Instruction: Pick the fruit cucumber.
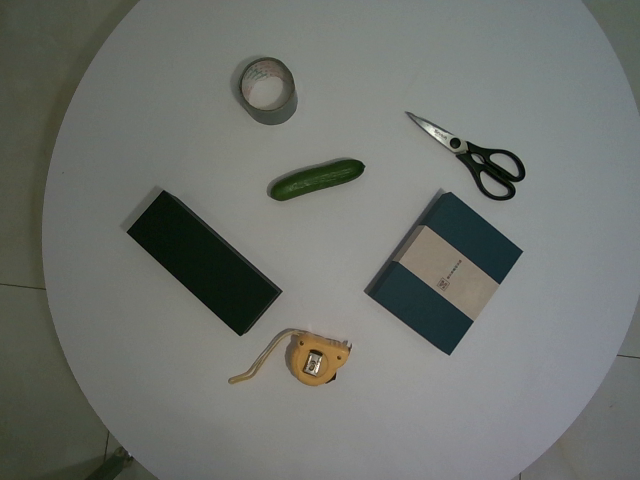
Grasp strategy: vertical